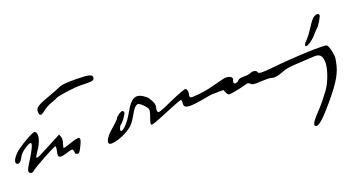
Signature of: todor dimitrov